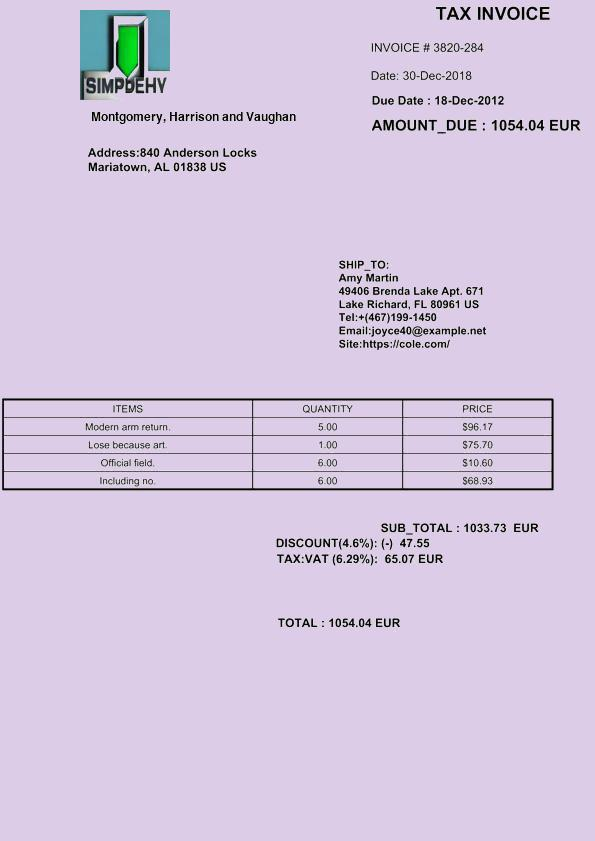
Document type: Invoice